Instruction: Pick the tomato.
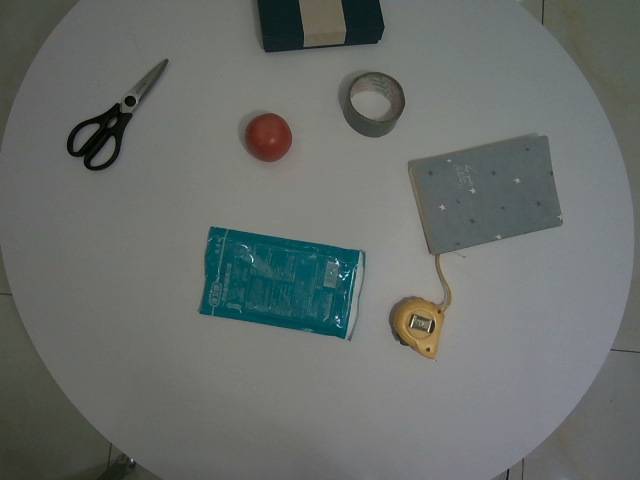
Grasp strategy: vertical